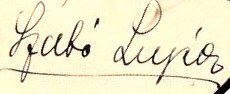
Signature of: luise szabó